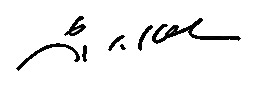
Signature of: rhyu si min